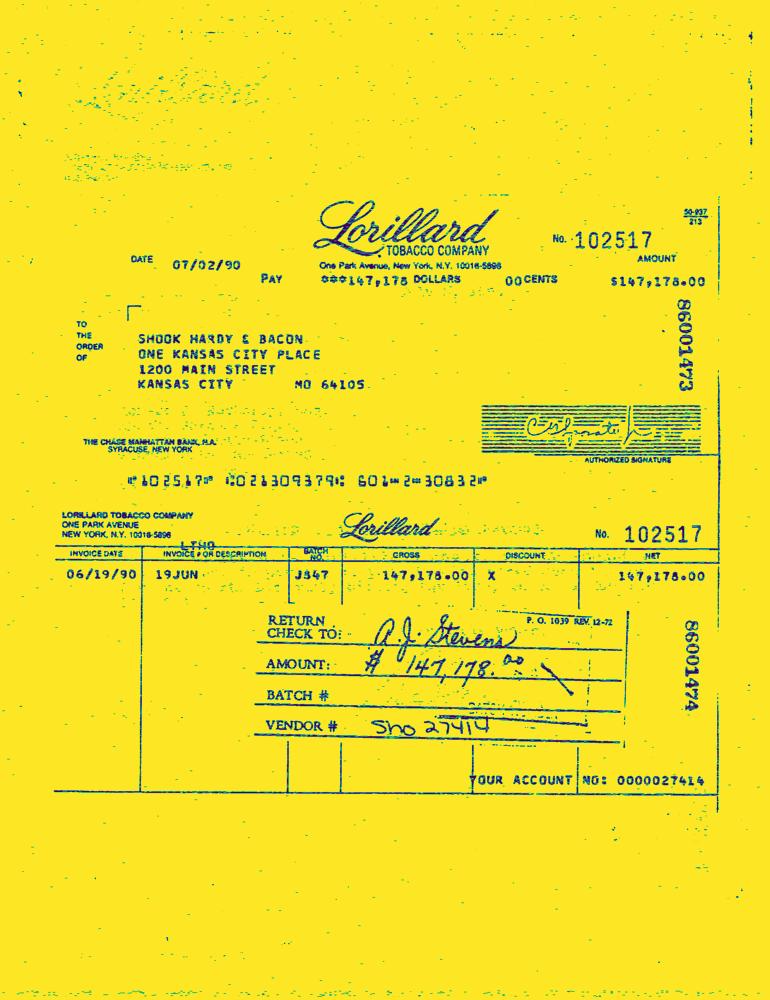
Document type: Invoice-Doc